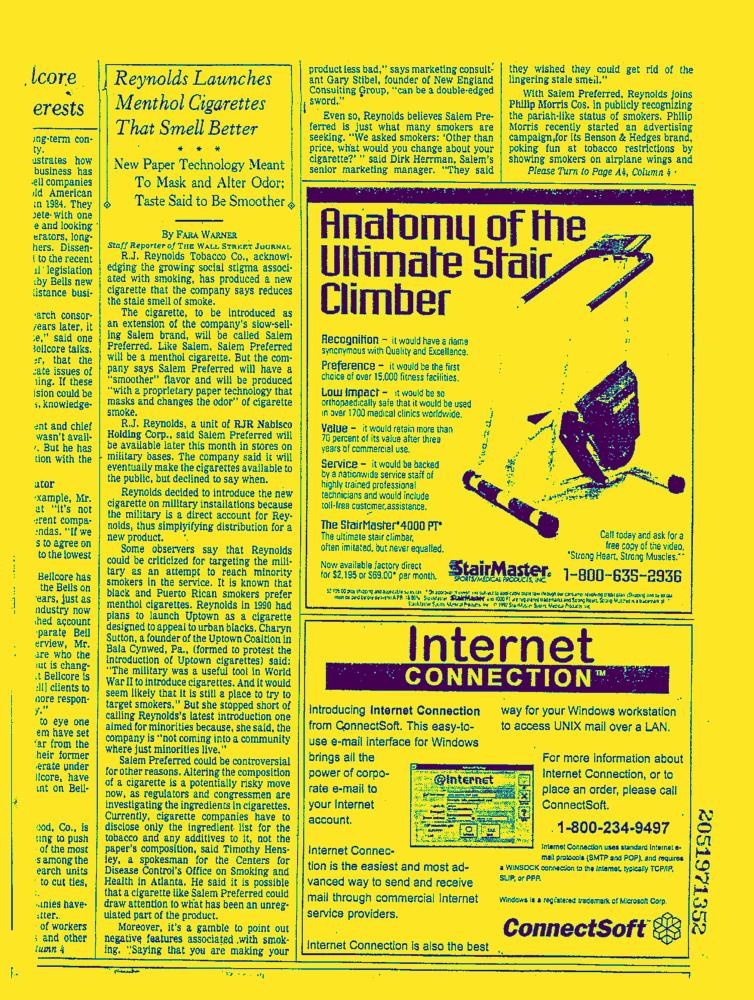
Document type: News-Article